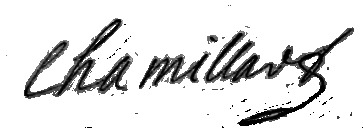
Signature of: michel chamillart